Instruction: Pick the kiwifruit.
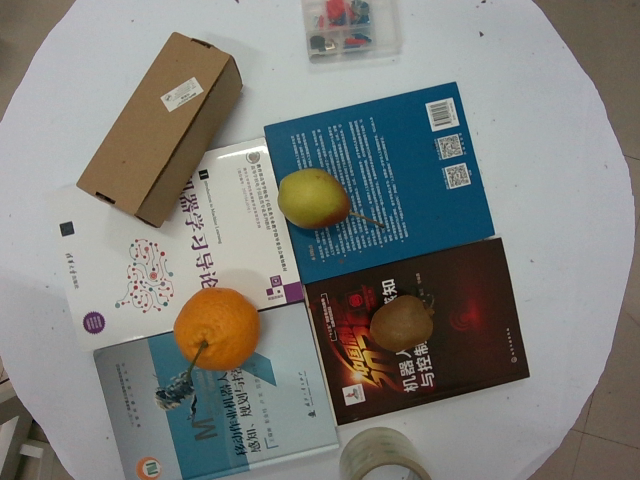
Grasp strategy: vertical